Question: What type of tax is indicated in the document, personal property or real estate?
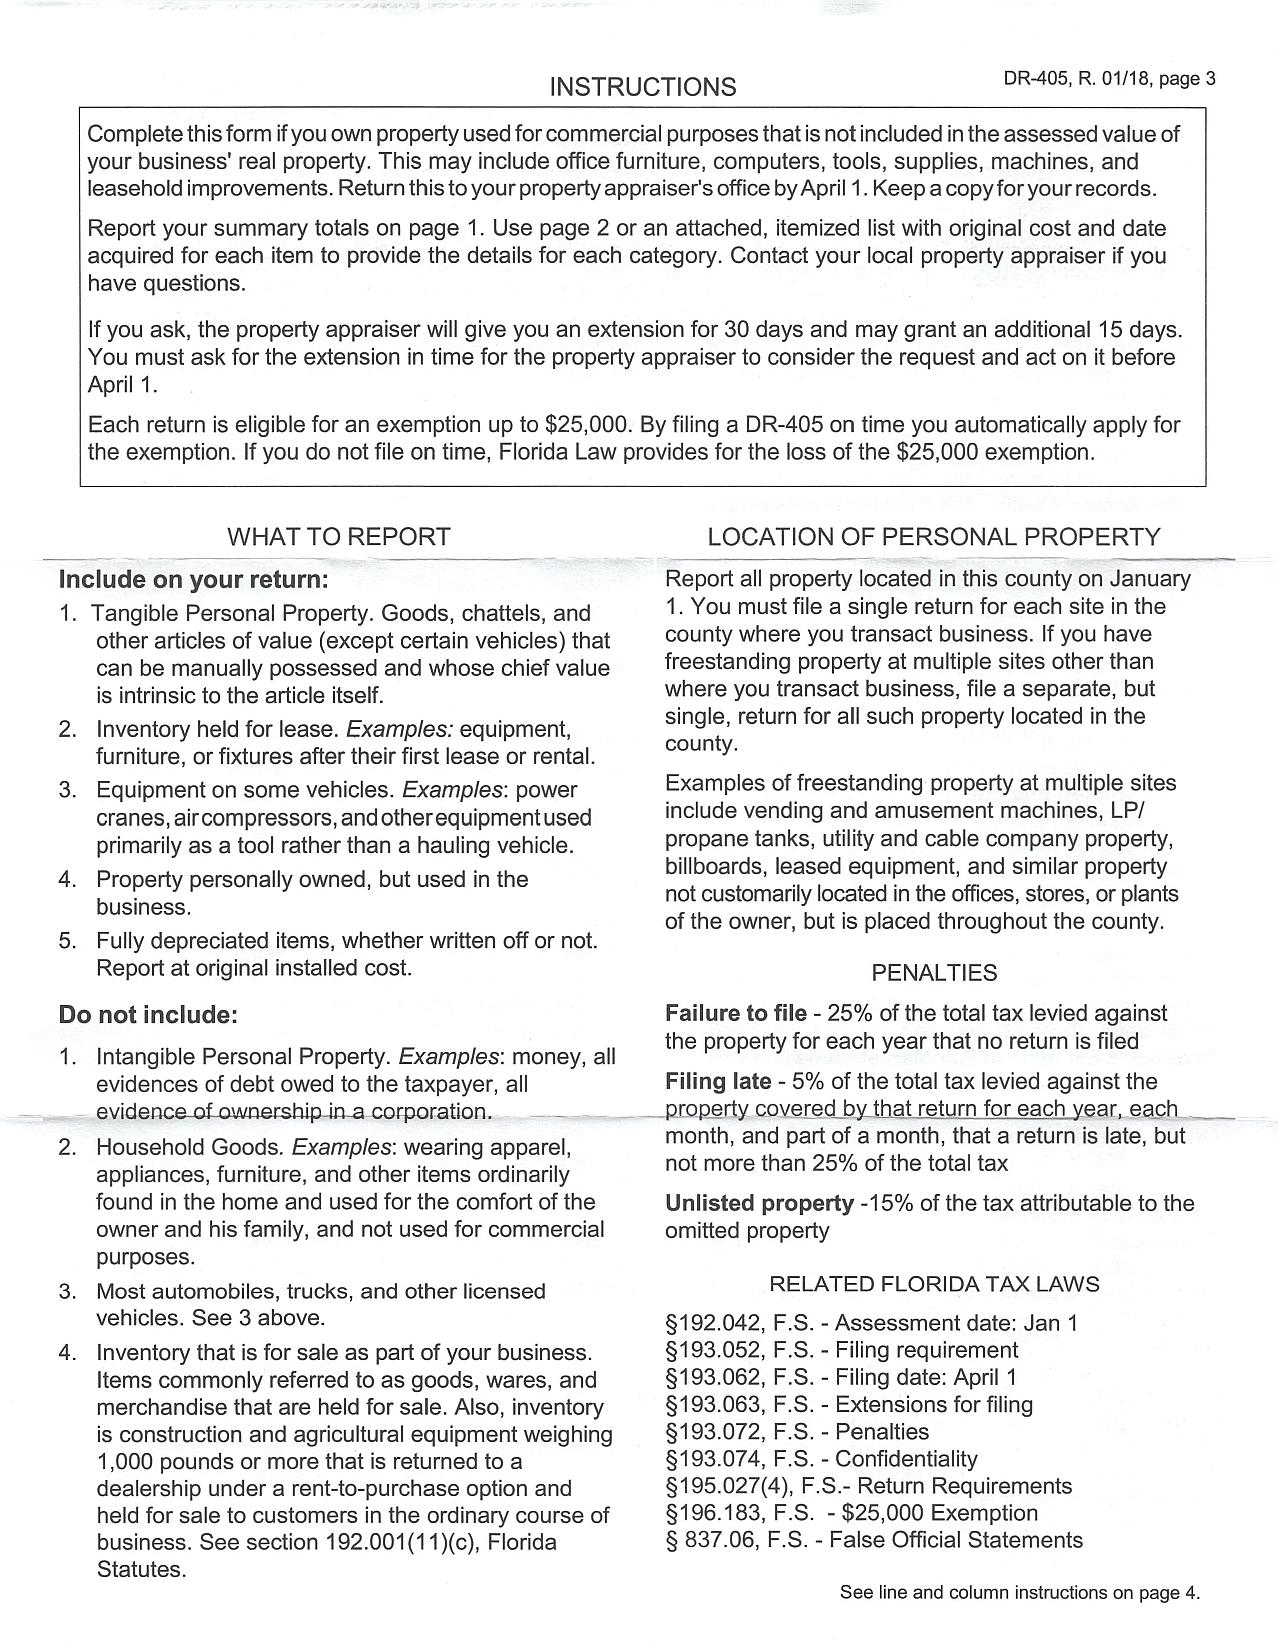
Answer: "Personal Property Tax"